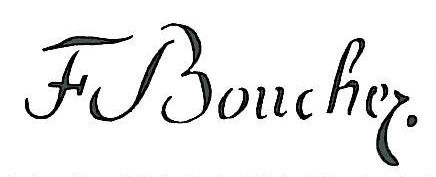
Signature of: françois boucher